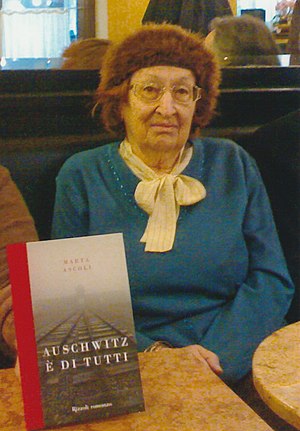
Italiano: Marta Ascoli